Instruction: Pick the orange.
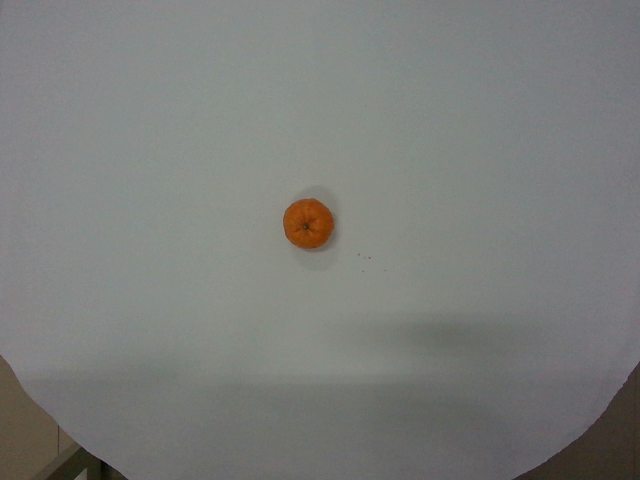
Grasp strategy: vertical